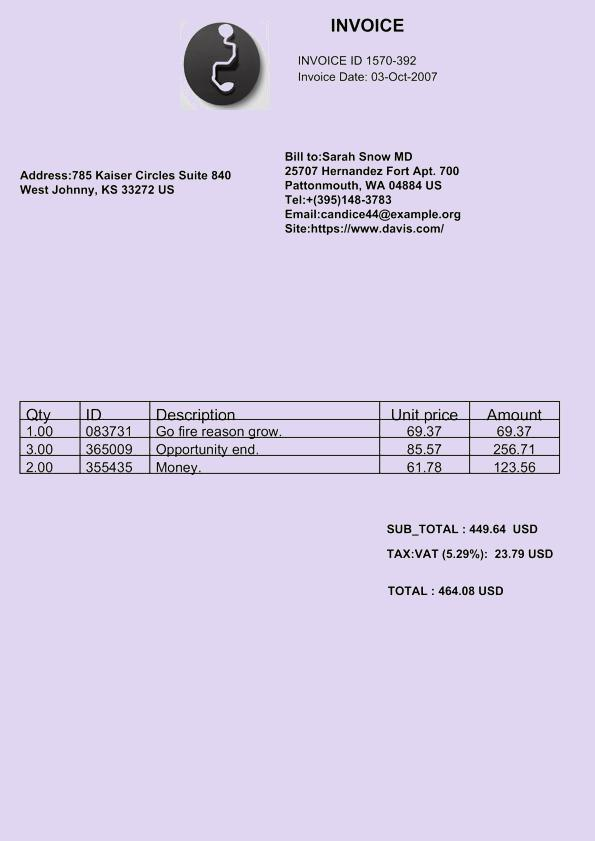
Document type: Invoice